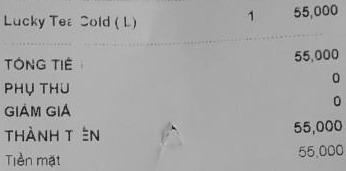
<table>
<tr>
<td>Lucky Tea Cold ( L)</td>
<td>1</td>
<td>55,000</td>
</tr>
</table>

TỔNG TIỀN 55,000
PHỤ THU 0
GIẢM GIÁ 0
THÀNH TIỀN 55,000
Tiền mặt 55,000